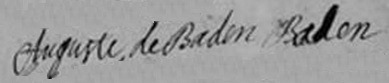
Signature of: auguste of baden baden